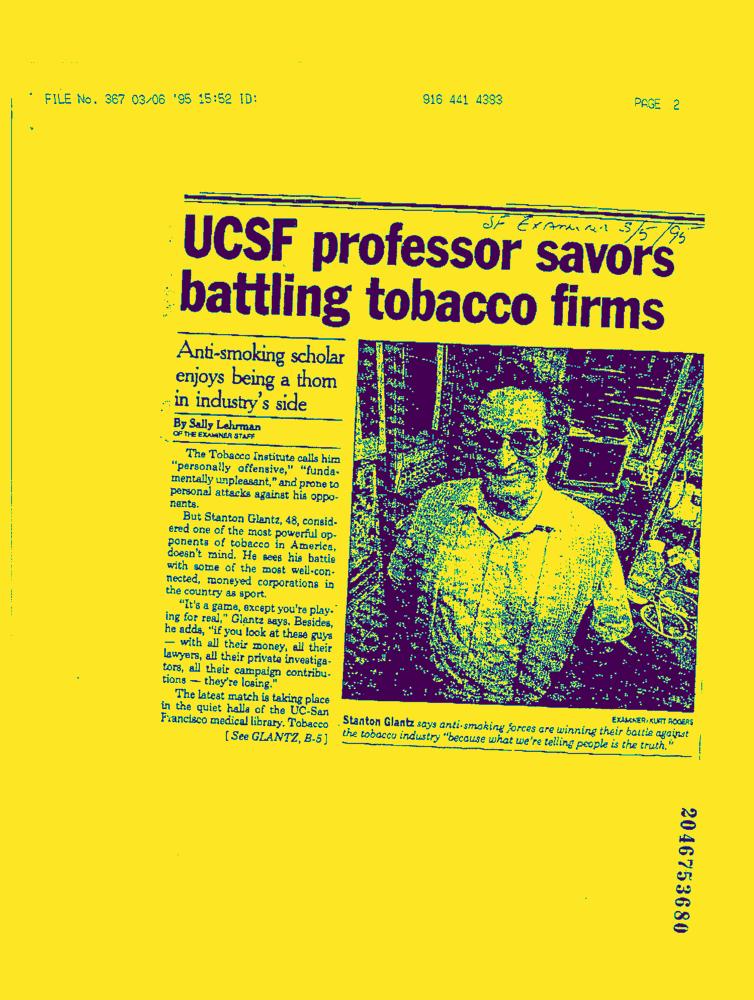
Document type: News-Article